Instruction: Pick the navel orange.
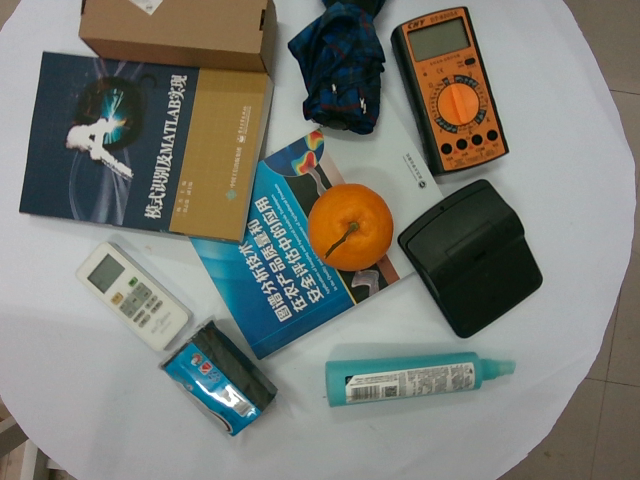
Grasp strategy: vertical